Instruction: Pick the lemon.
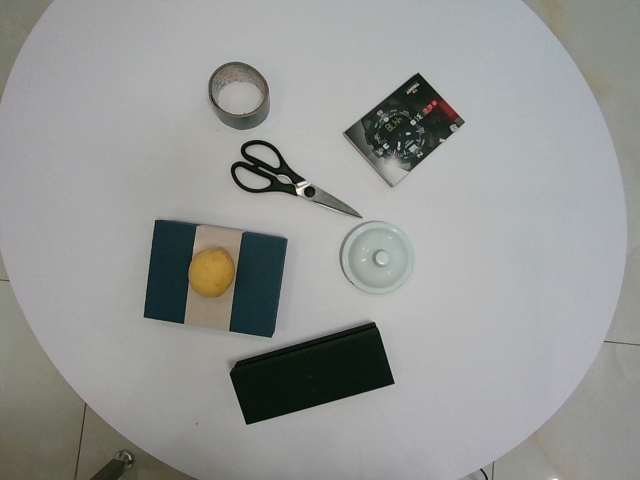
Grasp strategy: vertical